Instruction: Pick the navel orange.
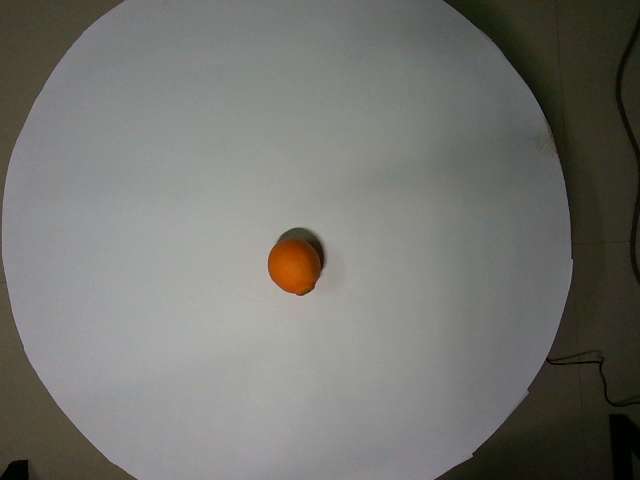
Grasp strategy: vertical